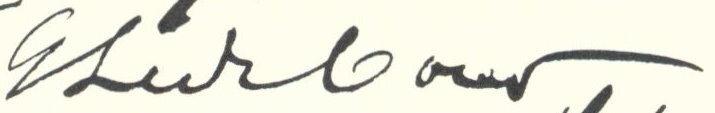
Signature of: georg ledebour